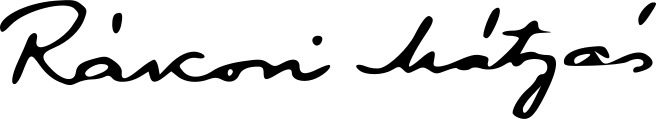
Signature of: mátyás rákosi